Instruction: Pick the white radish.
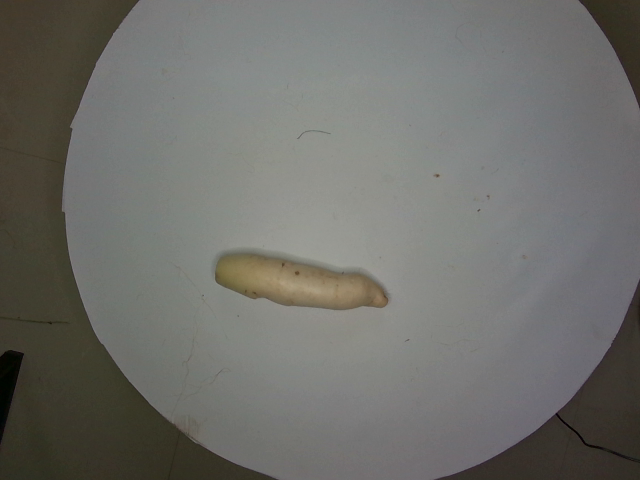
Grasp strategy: vertical